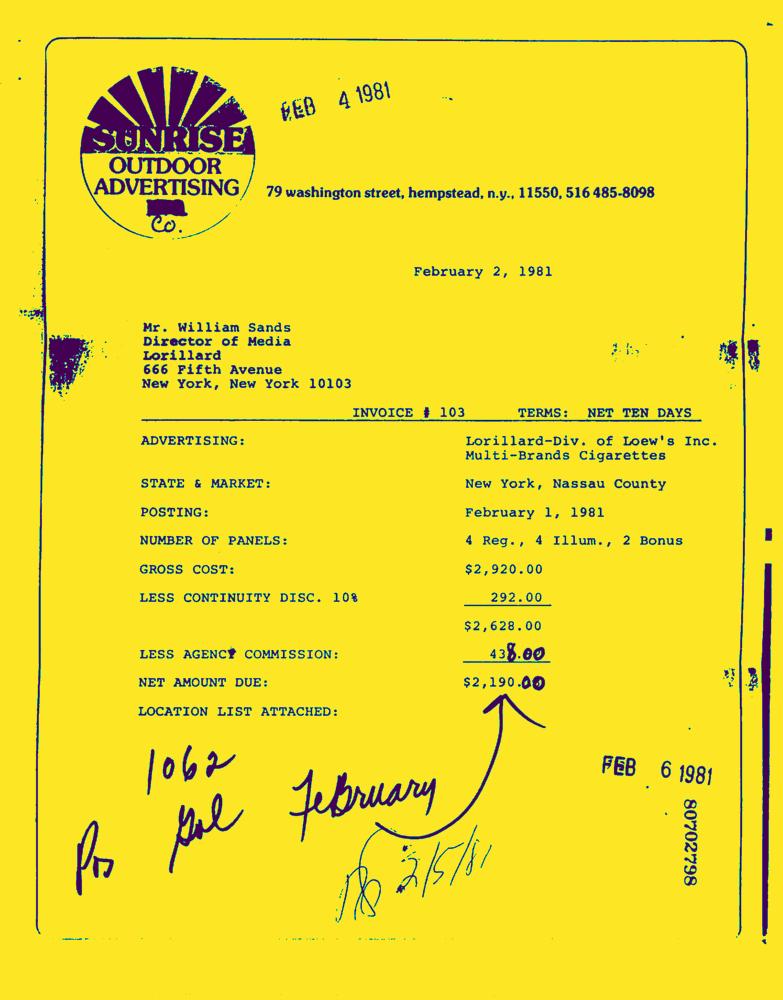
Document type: Invoice-Doc